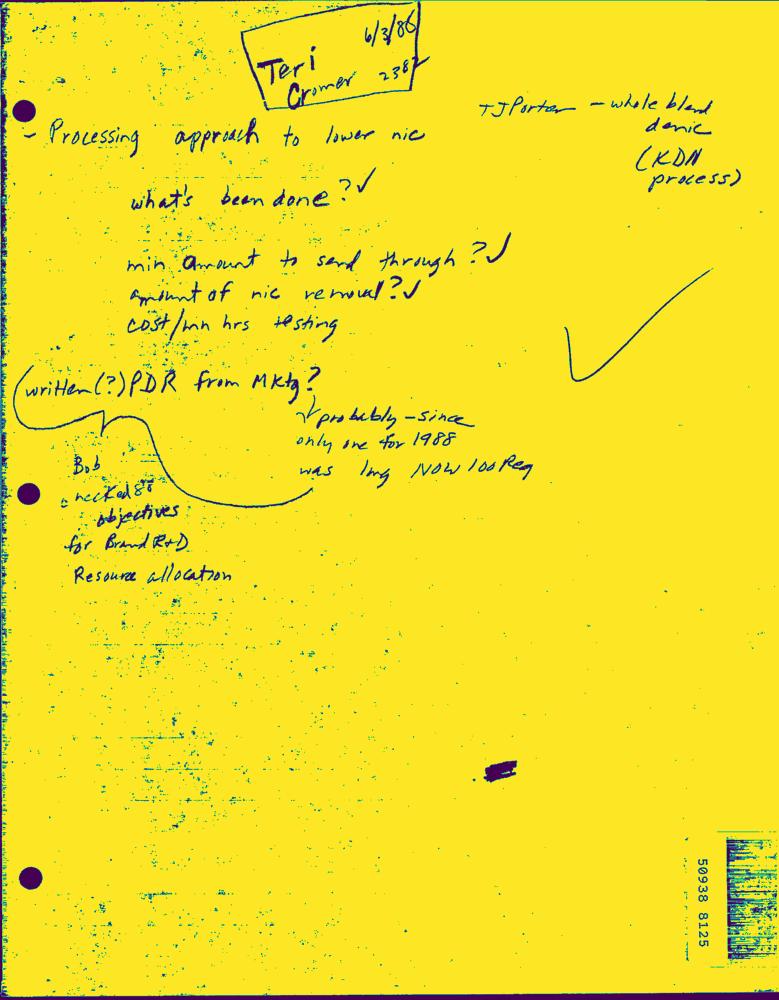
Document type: Hand-Written